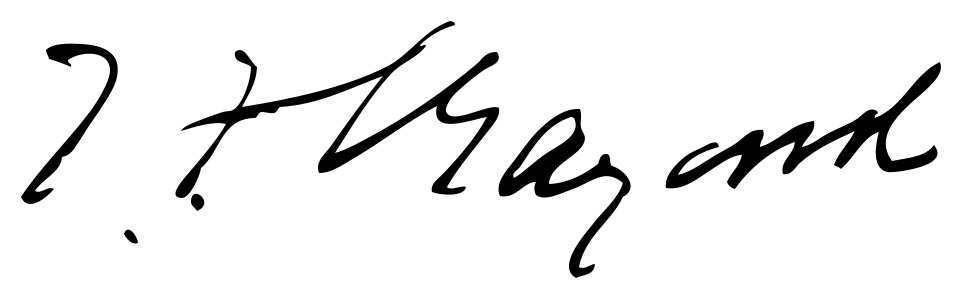
Signature of: thomas f bayard